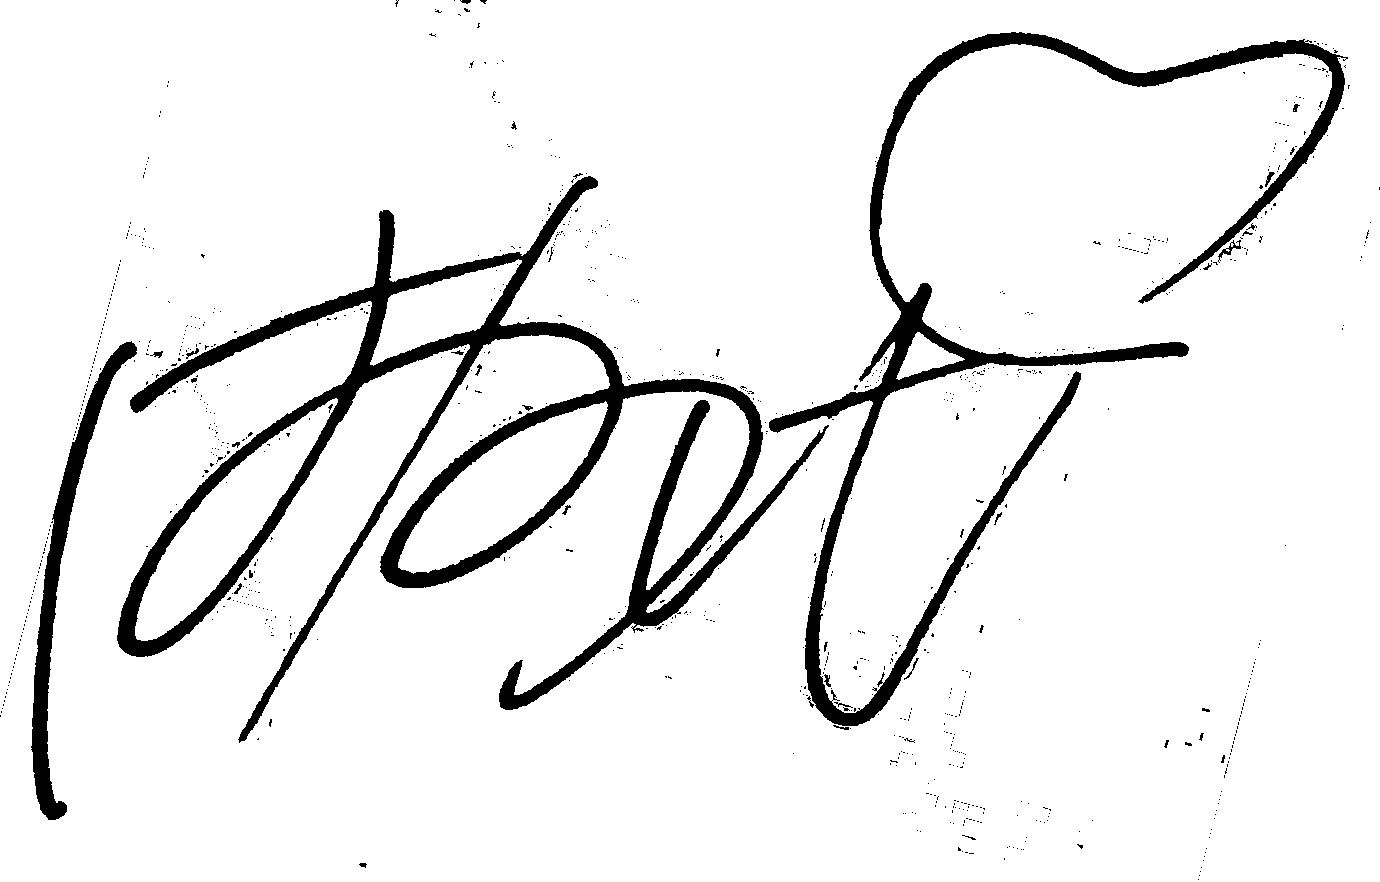
Signature of: uta hayano